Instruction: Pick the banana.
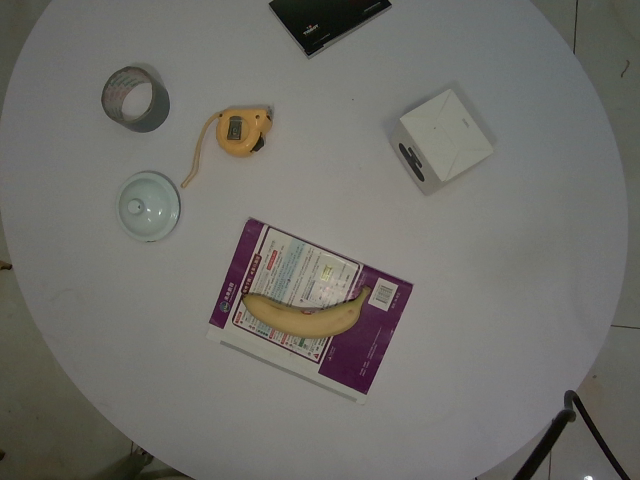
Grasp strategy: vertical